Question: What is the address or location of the property listed in the document?
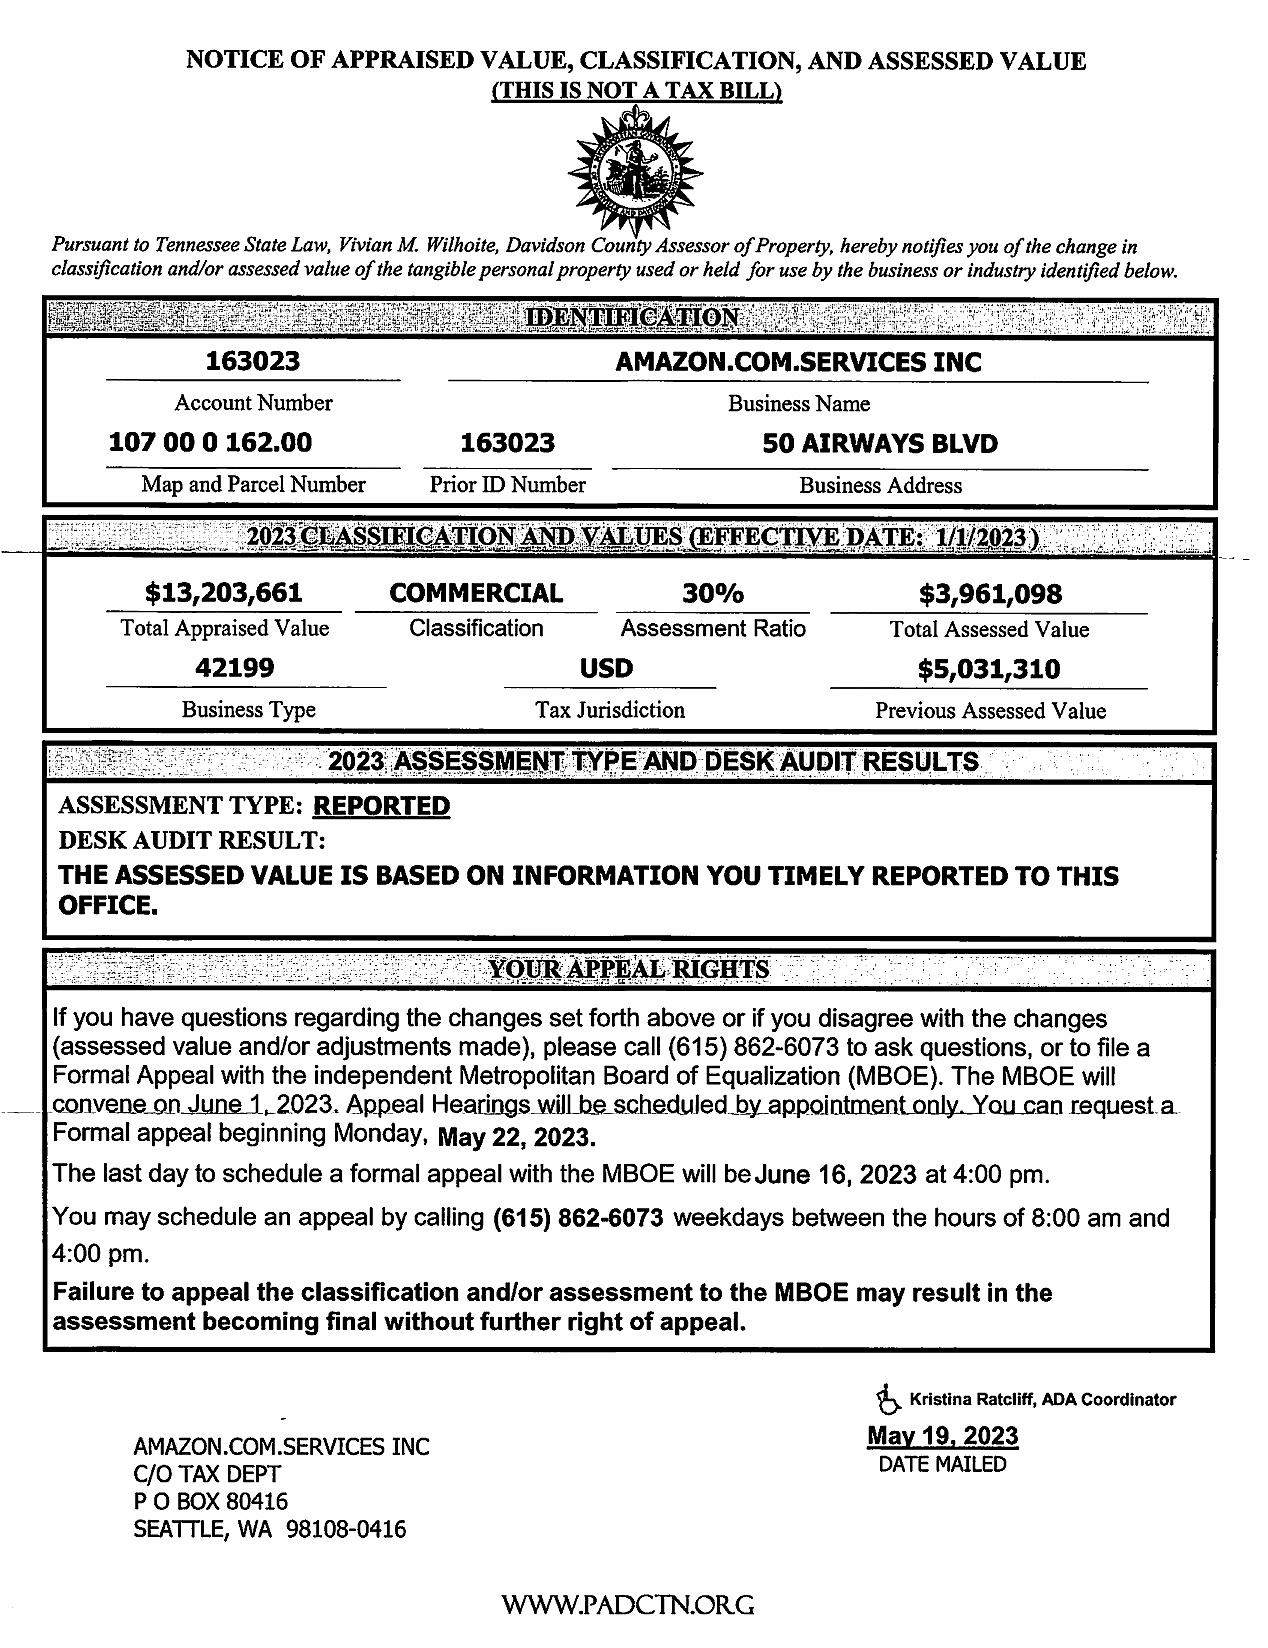
Answer: "50 AIRWAYS BLVD"